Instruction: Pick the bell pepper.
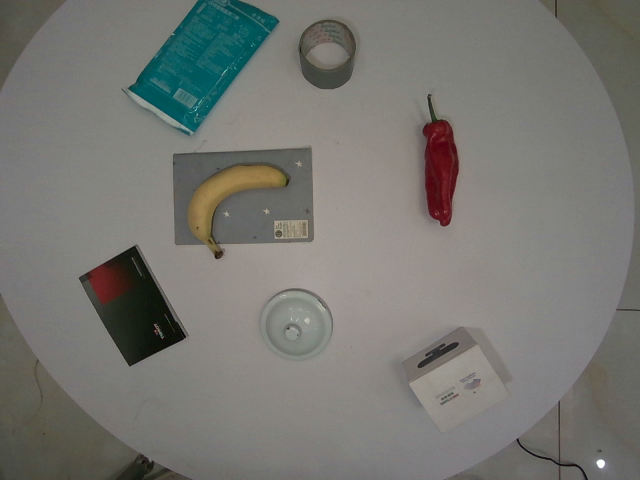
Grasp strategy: vertical